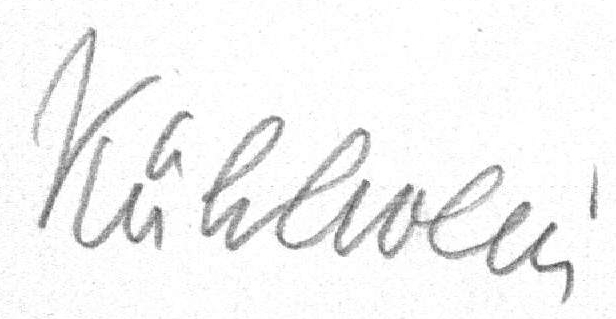
Signature of: fritz kühlwein